Question: What do the imaging results show?
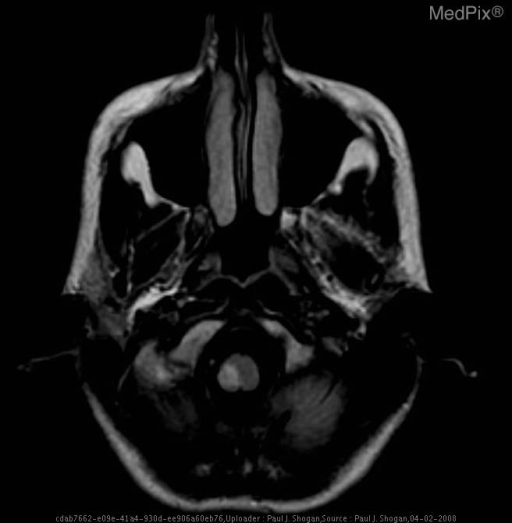
Answer: The imaging shows Occlusion of the right vertebral artery at the C1-2 level with subacute infarction of the right lateral medulla oblongata, and chronic infarction of the left flocculonodular lobe, as a result of traumatic chiropractic cervical manipulation. FLAIR axial images at the level of the medulla oblongata and flocculonodular lobe of the cerebellum reveal increased signal abnormality involving the right lateral aspect of the medulla oblongata, and a small rim of abnormal signal in the left flocculonodular lobe surrounding the wedge shaped defect.  Additionally, a tiny amount of increased signal is noted in the right paramedullary cistern, consistent with intramural hematoma in the right vertebral artery..